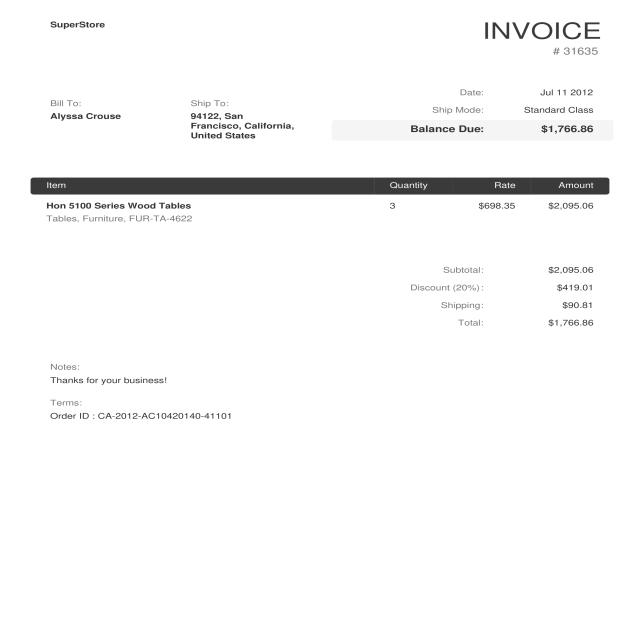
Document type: Invoice